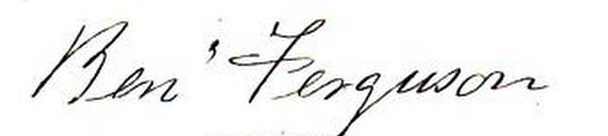
Signature of: benjamin ferguson